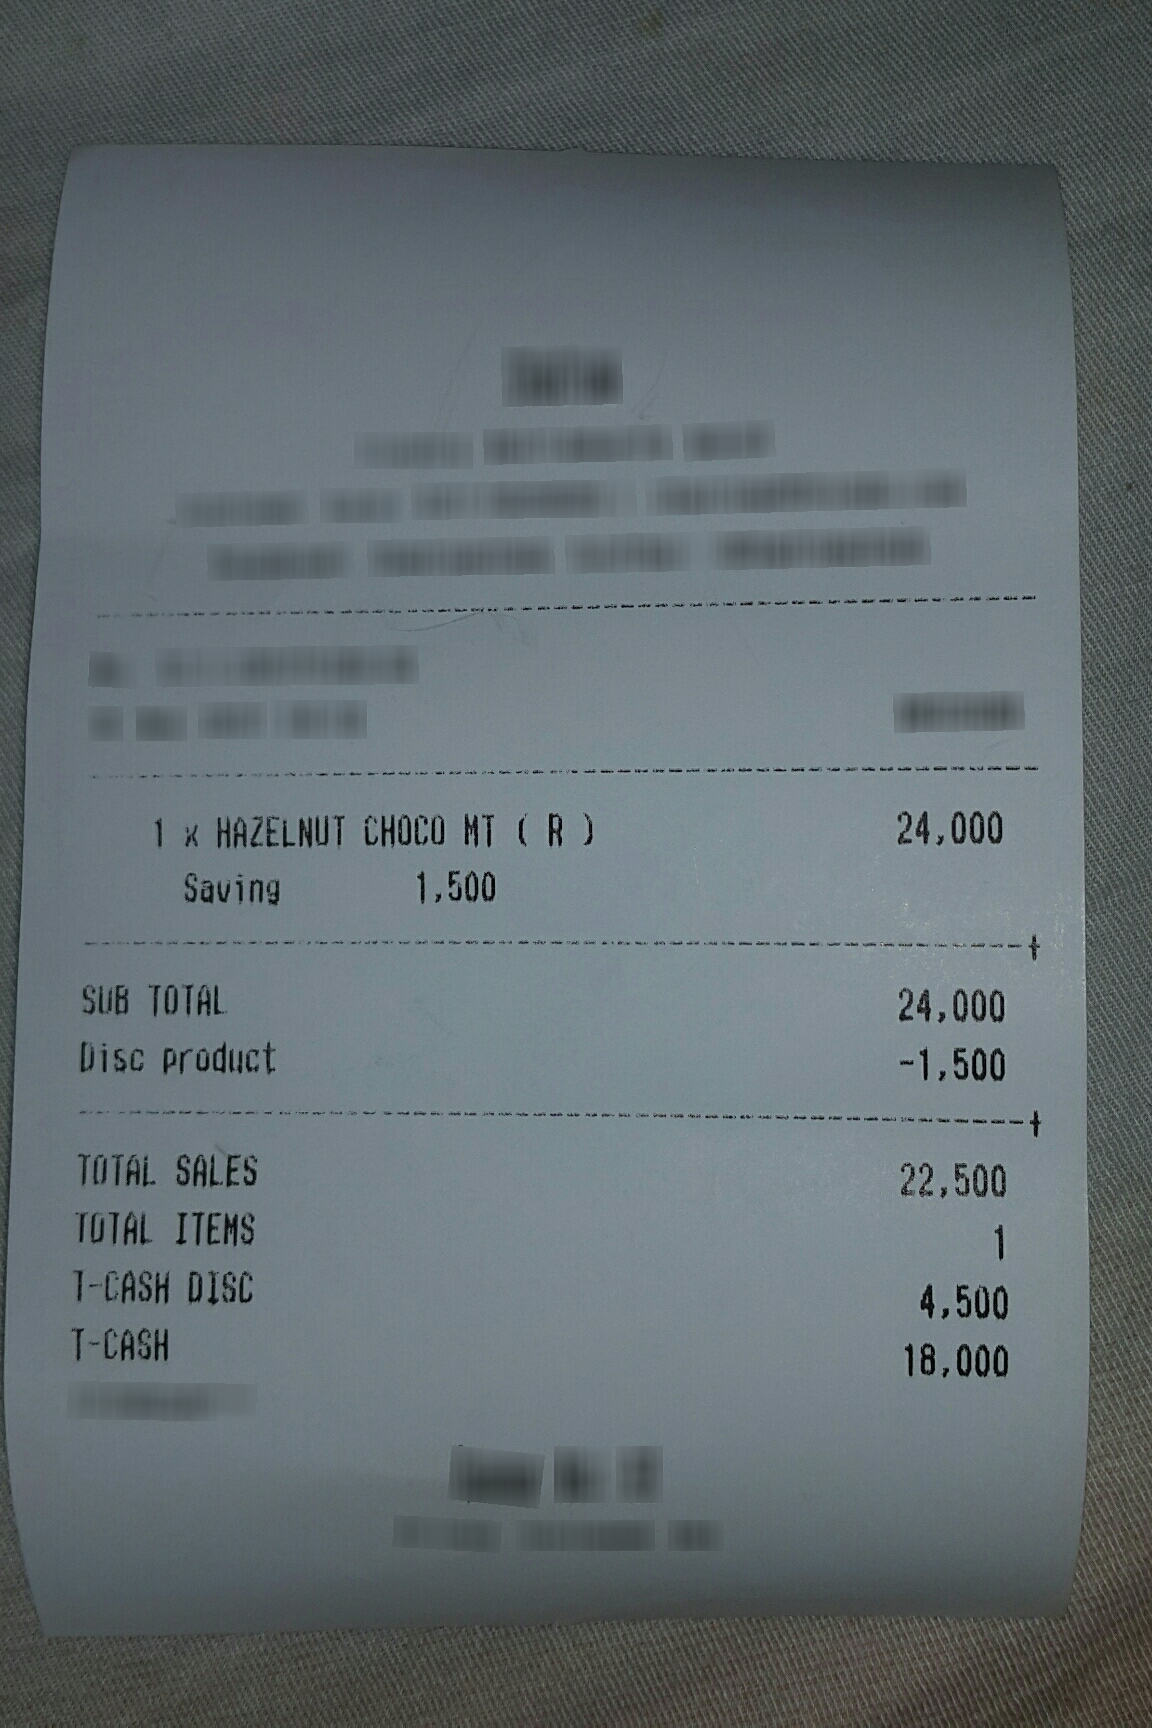
Number of items: 4
Subtotal: 24,000
Total: 22,500
OCR text regions:
text: TOTAL
text: SALES
text: 22,500
text: TOTAL
text: ITEMS
text: 1
text: T-CASH
text: DISC
text: 4,500
text: T-CASH
text: 18,000
text: SUB
text: TOTAL
text: 24,000
text: Disc
text: product
text: -1,500
text: 1 x
text: HAZELNUT
text: CHOCO
text: III
text: (R)
text: 24,000
text: Saving
text: 1,500